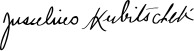
Signature of: juscelino kubitschek